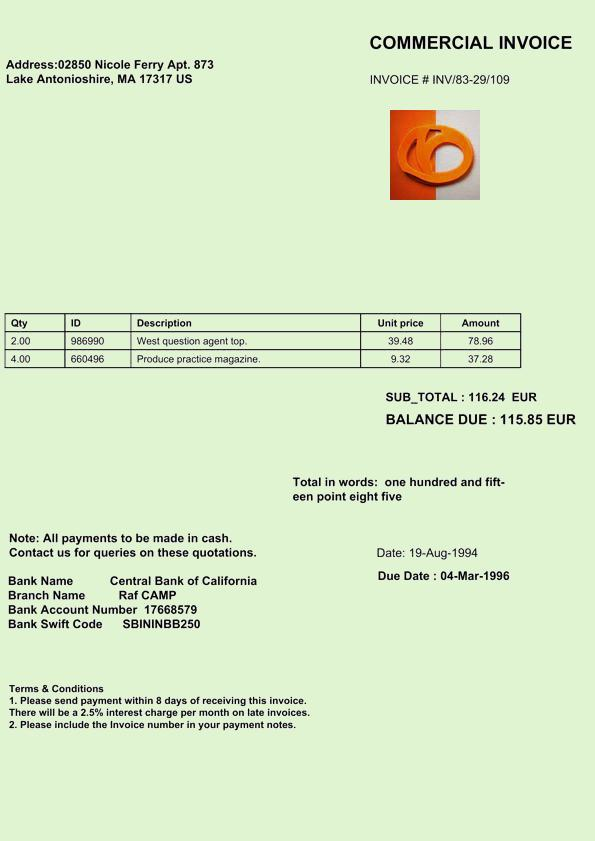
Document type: Invoice